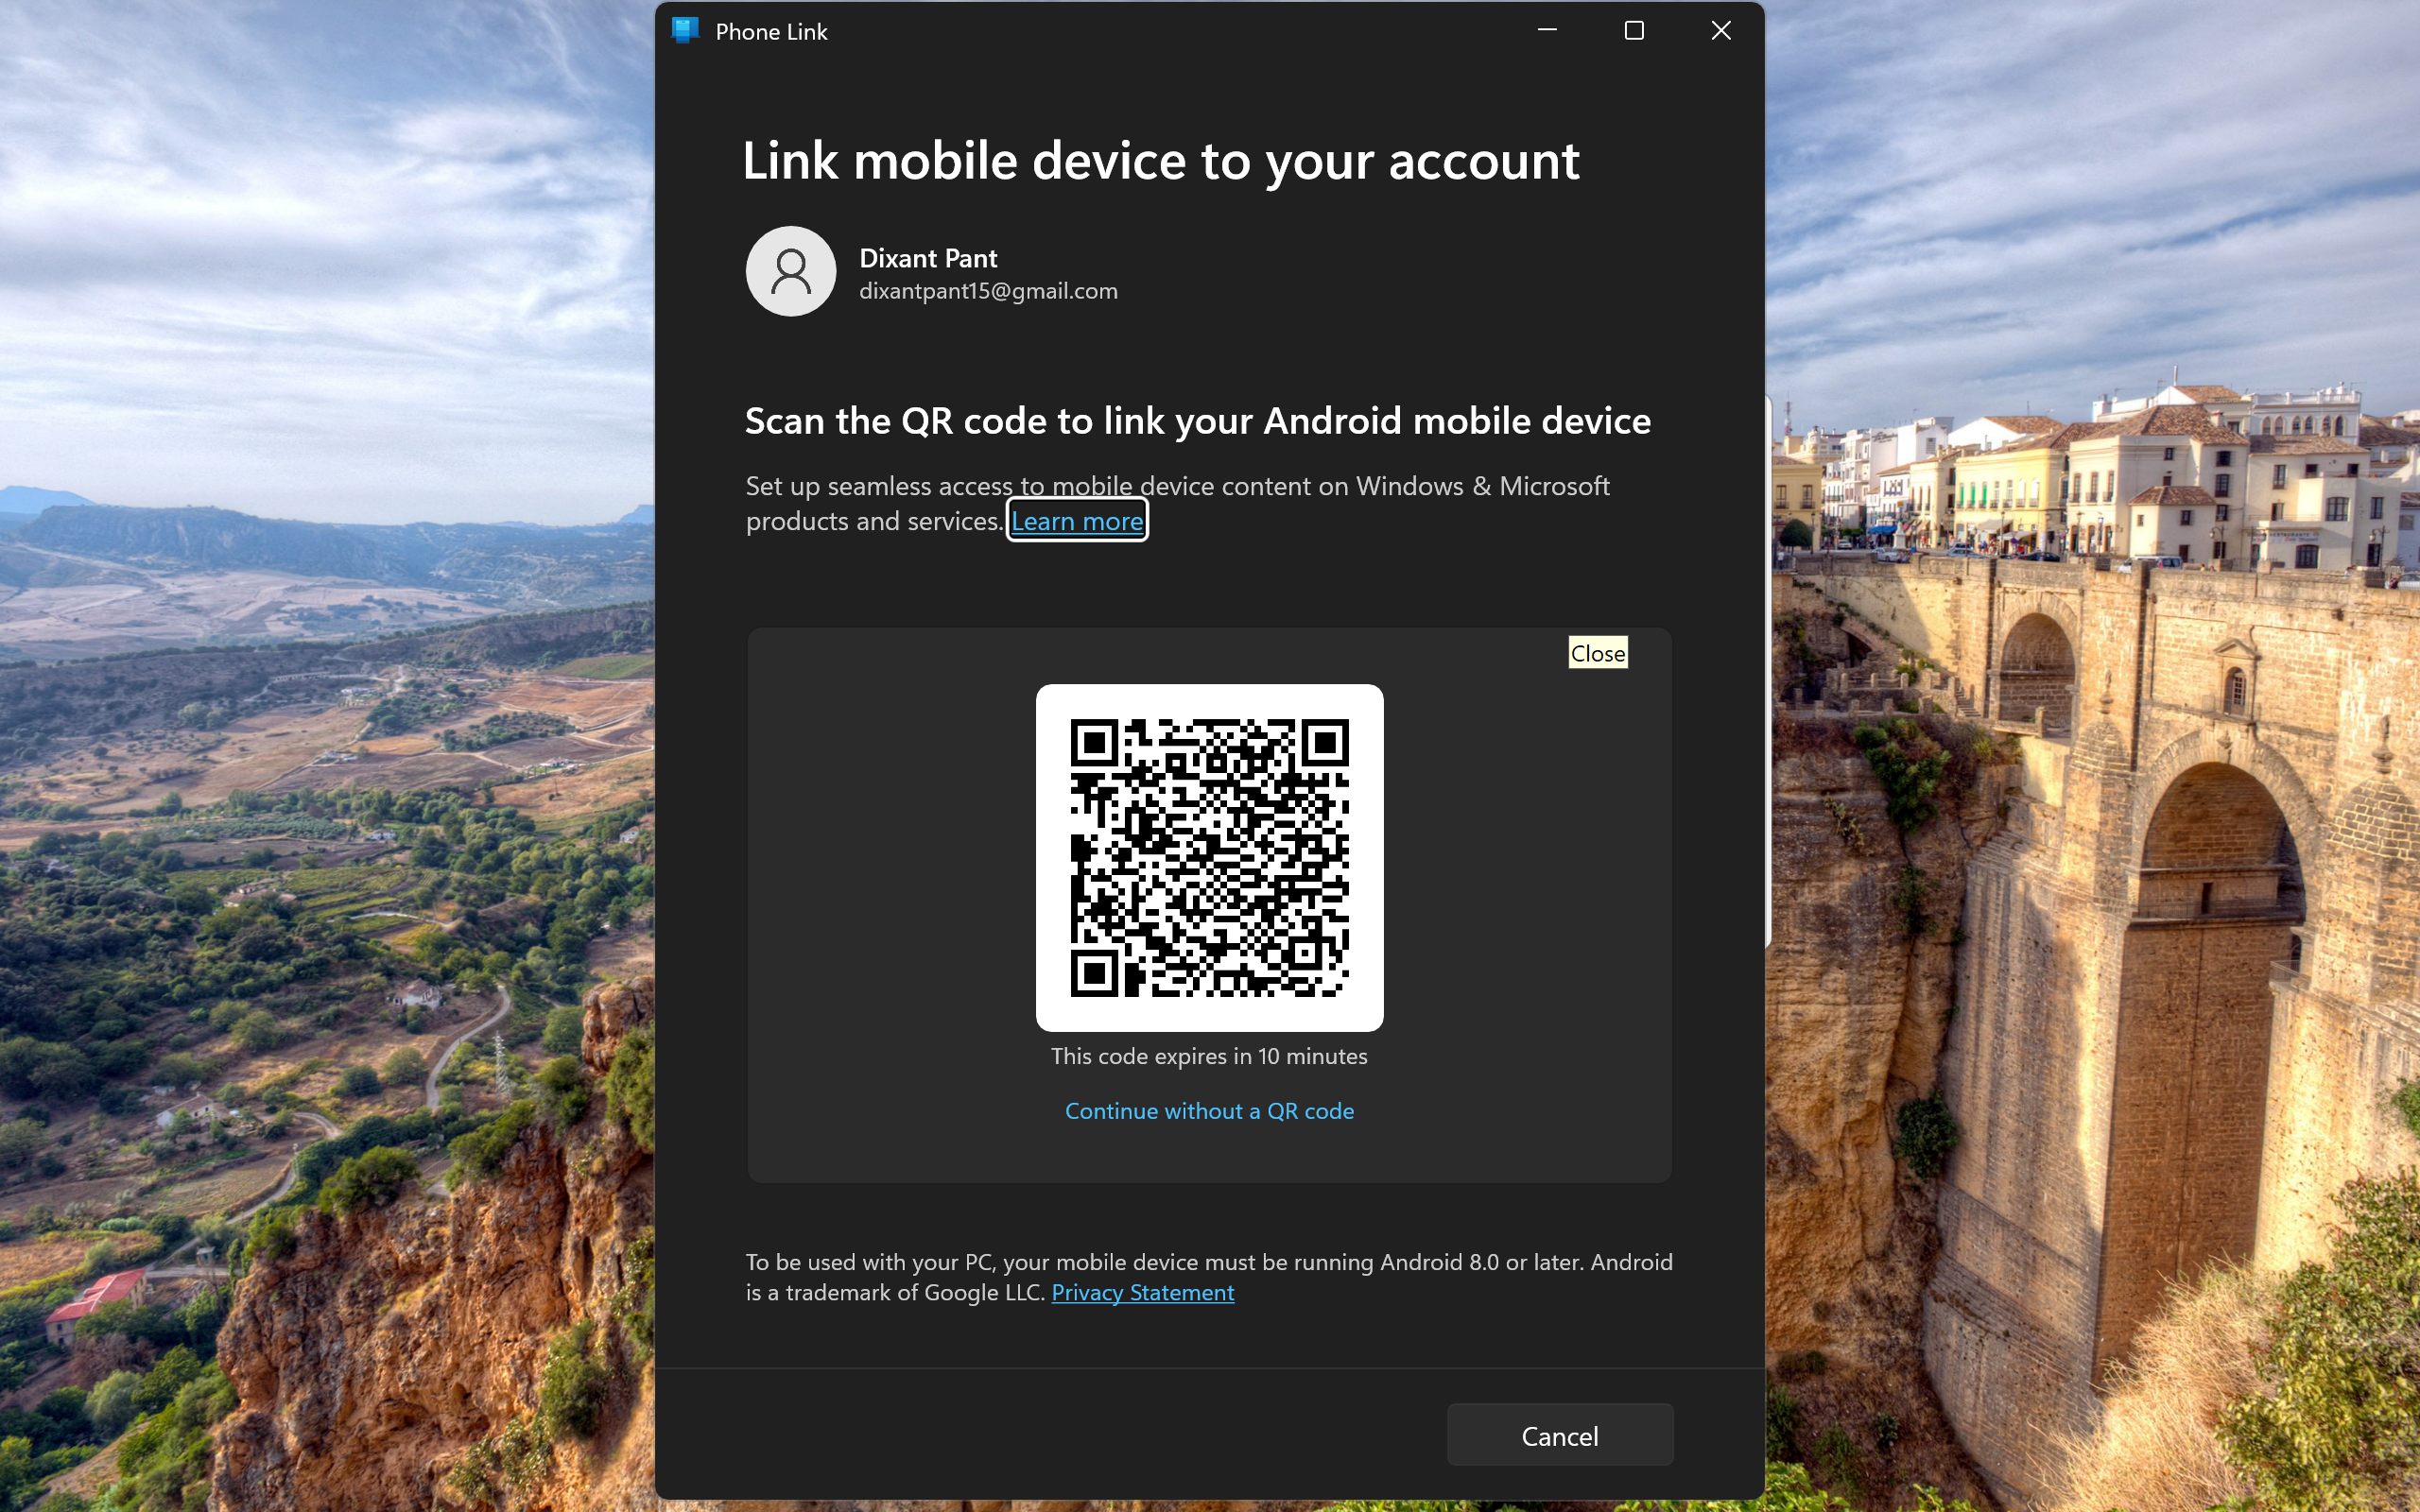
UI elements on screen:
"Desktop - window"
"window"
"value: Close"
"Google Gemini - window"
"System - menu bar - Contains commands to manipulate the window"
"System - menu item"
"title bar - value: Google Gemini"
"Minimise - button - Moves the window out of the way"
"Maximise - button - Makes the window full screen"
"Close - button - Closes the window"
"window"
"Taskbar - pane"
"pane"
"pane"
"Running applications - pane"
"Phone Link - window"
"System - menu bar - Contains commands to manipulate the window"
"System - menu item"
"Phone Link - pane"
"Non Client Input Sink Window - window"
"Non Client Input Sink Window"
"AppWindow Custom Title Bar - pane"
"Minimize - button"
"Maximize - button"
"Close - button"
"pane"
"pane"
"graphic"
"Phone Link - text"
"pane"
"Link mobile device to your account - text"
"graphic"
"Dixant Pant - text"
"dixantpant15@gmail.com - text"
"Scan the QR code to link your Android mobile device - grouping"
"Scan the QR code to link your Android mobile device - text"
"Set up seamless access to mobile device content on Windows & Microsoft products and services. Lea..."
"Learn more - link"
"Scanning this QR code begins linking your devices. - button"
"Scanning this QR code begins linking your devices. - graphic"
"graphic"
"This code expires in 10 minutes - text"
"Continue without a QR code - button"
"Continue without a QR code - text"
"To be used with your PC, your mobile device must be running Android 8.0 or later. Android is a tr..."
"Privacy Statement - link"
"Vertical - scroll bar - value: 0"
"Vertical Small Decrease - button"
" - text"
"Vertical Large Increase - button"
"Vertical Small Increase - button"
" - text"
"Cancel - button"
"Cancel - text"
"System - menu bar"
"System - menu item"
"Welcome to NVDA - window"
"title bar - value: Welcome to NVDA"
"Close - button - Closes the window"
"Welcome to NVDA - dialog - Welcome to NVDA!
Most commands for controlling NVDA require you to hol..."
"Welcome to NVDA! - window"
"Welcome to NVDA! - text"
"Most commands for controlling NVDA require you to hold down the NVDA key while pressing other key..."
"Most commands for controlling NVDA require you to hold down the NVDA key while pressing other key..."
"Options - window"
"Options - grouping"
"Keyboard layout: - window"
"Keyboard layout: - text"
"Keyboard layout: - window"
"Keyboard layout: - combo box - value: laptop"
"Keyboard layout: - text - value: laptop"
"Open - button"
"Use CapsLock as an NVDA modifier key - window"
"Use CapsLock as an NVDA modifier key - check box"
"Start NVDA after I sign in - window"
"Start NVDA after I sign in - check box"
"Show this dialog when NVDA starts - window"
"Show this dialog when NVDA starts - check box"
"OK - window"
"OK - button"
"window"